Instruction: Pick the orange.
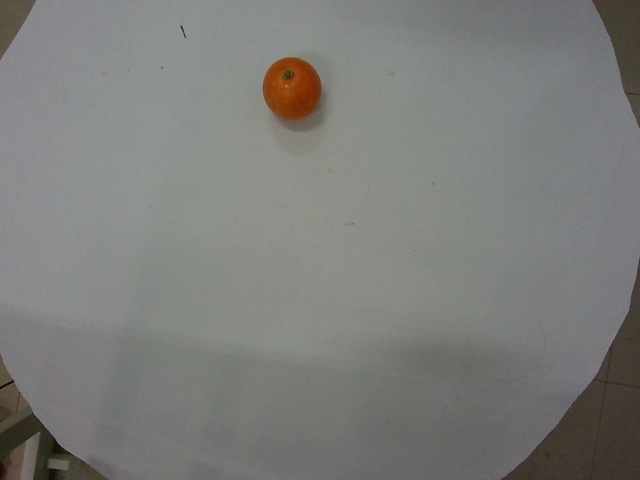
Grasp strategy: vertical